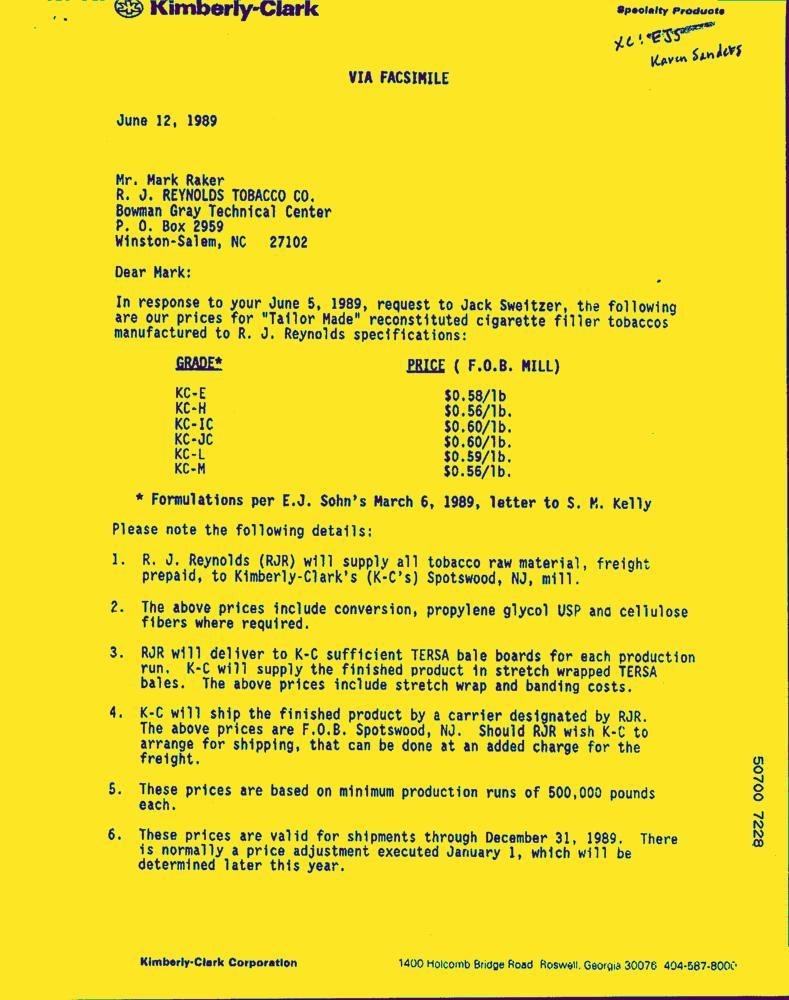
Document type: Letter-Doc